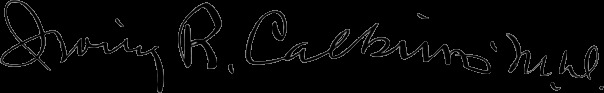
Signature of: irving calkins